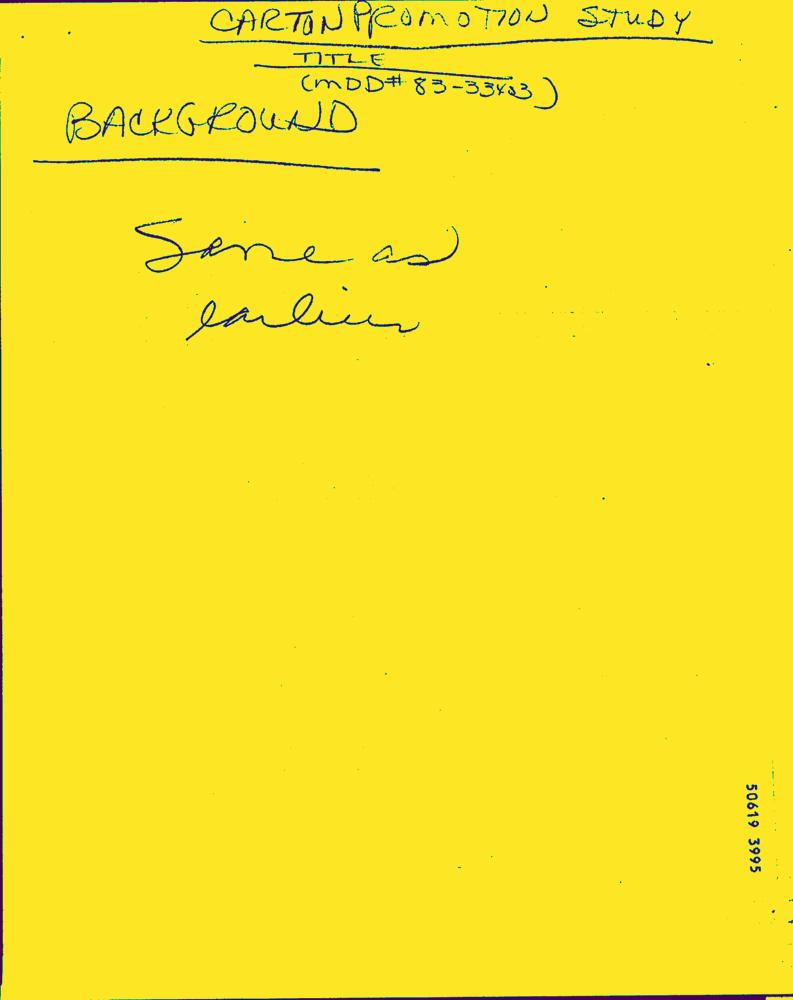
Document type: Hand-Written